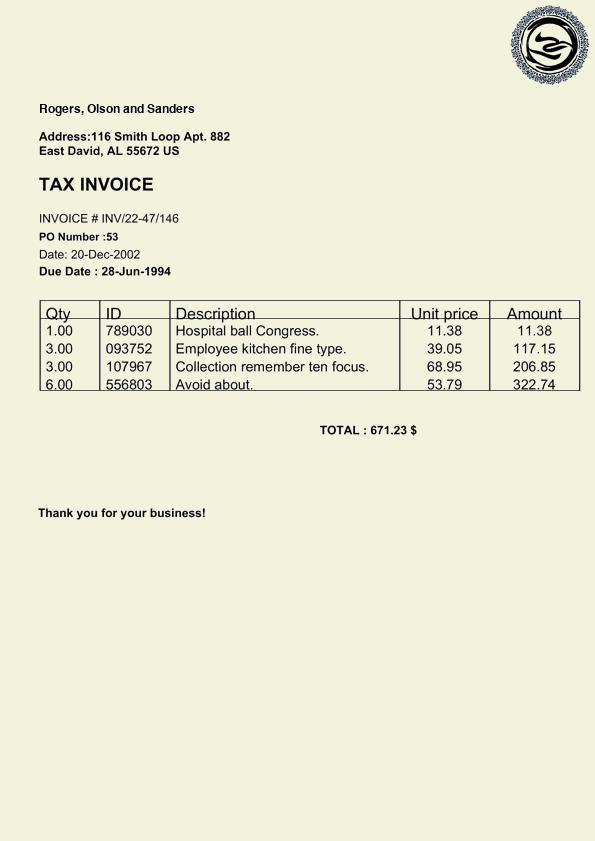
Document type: Invoice